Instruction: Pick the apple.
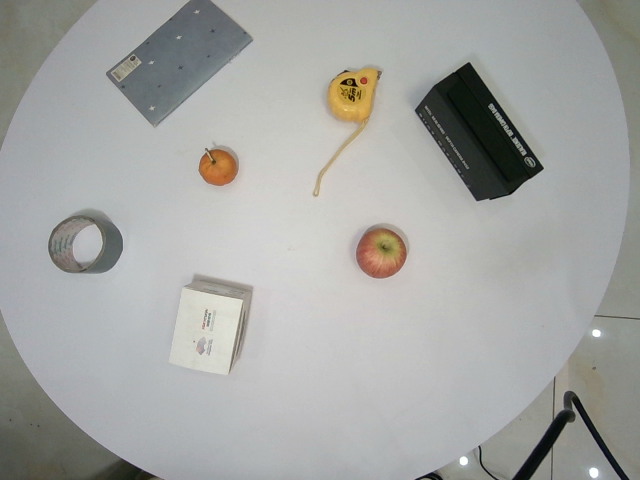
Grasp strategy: vertical